Question: What are the imaging findings?
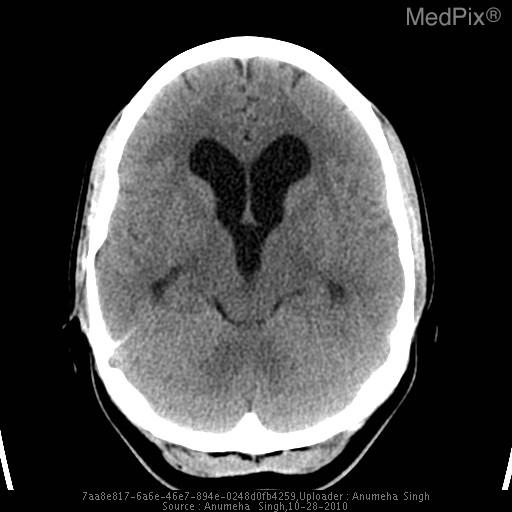
Answer: The imaging shows CT imaging without contrast showed ventricular enlargement of lateral and third ventricles with a normal fourth ventricle.  Subsequent MRI confirmed the CT findings without evidence of transependymal flow of CSF.  High resolution MRI demonstrated multiple thin septations in the aqueduct of Sylvius.

MR imaging with CINE CSF flow study (not depicted) showed no significant CSF flow through the cerebral aqueduct. Axial CT and sagittal CT reformat images demonstrate enlargement of the lateral and third ventricles with normal fourth ventricle..